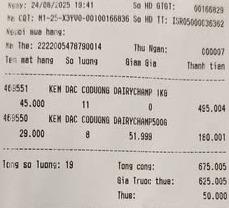
Ngày: 24/08/2025 19:41 So HD GTGT: 00166829
Ma CQT: M1-25-X3YV0-00100166836 So HD TT: ISR05000036362
Ngoai mua hang:
Ma The: 2222005478790014 Thu Ngan: 000007

<table>
<tr>
<th>Ten mat hang</th>
<th>So luong</th>
<th>Giam Gia</th>
<th>Thanh tien</th>
</tr>
<tr>
<td>469551 KEM DAC CODUONG DAIRYCHAMP 1KG</td>
<td>11</td>
<td>0</td>
<td>495.004</td>
</tr>
<tr>
<td>469550 KEM DAC CODUONG DAIRYCHAMP500G</td>
<td>8</td>
<td>51.999</td>
<td>180.001</td>
</tr>
</table>

Tong so luong: 19 Tong cong: 675.005
Gia Truoc thue: 625.005
Thue: 50.000